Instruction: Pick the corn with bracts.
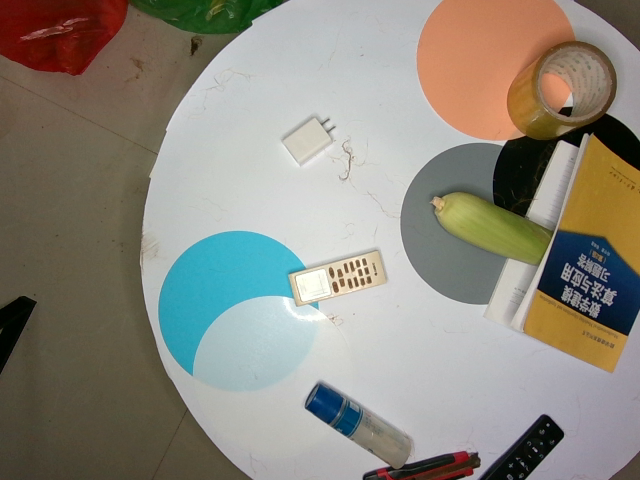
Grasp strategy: vertical